Question: What could the diagnosis suggest?
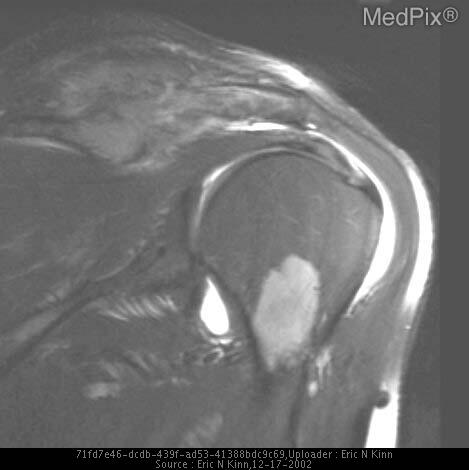
Answer: The possible diagnosis includes Multiple Myeloma
Metastatic disease
Lymphoma
Osteomyelitis.